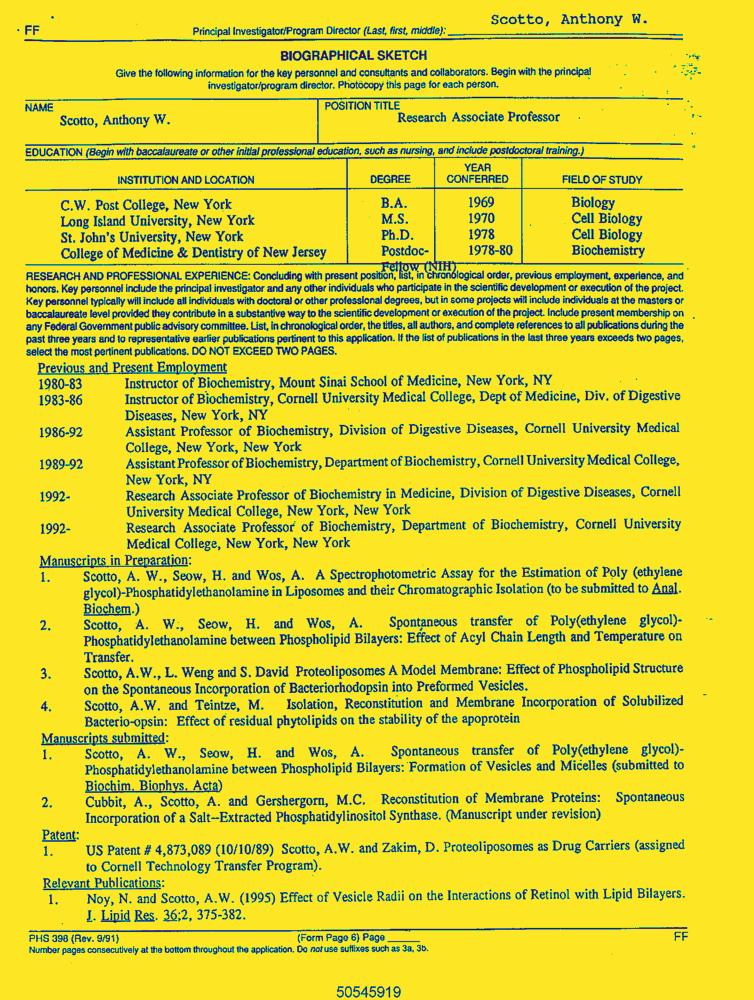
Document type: Resume-Doc